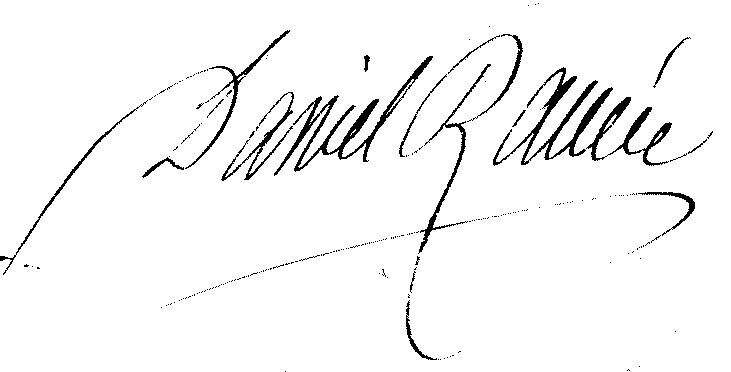
Signature of: daniel ramée